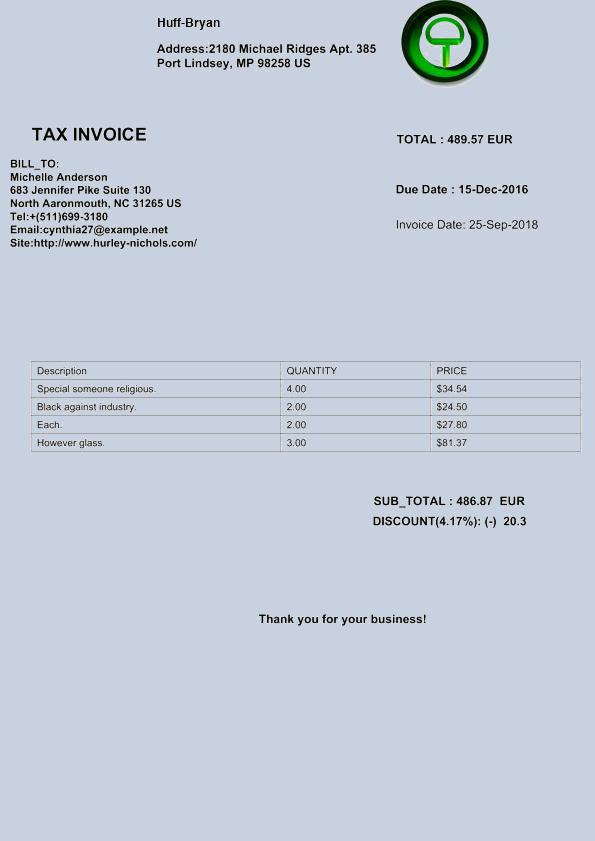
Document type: Invoice